Question: What are the imaging findings?
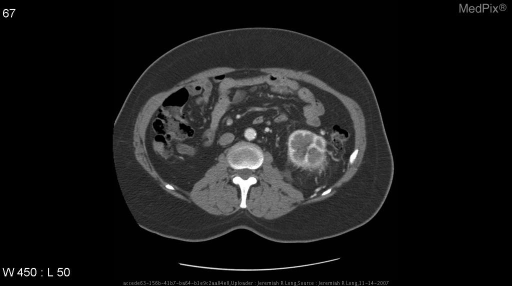
Answer: The imaging shows Axial CT images after intravenous contrast material administration demonstrate an aggressive enhancing heterogenous exophytic mass arising from the upper pole of the left kidney and extending into the left renal vein.  The inferior vena cava remains patent. A small ventral hernia is also noted. Axial CT images after intravenous contrast material administration demonstrate an aggressive enhancing heterogenous exophytic mass arising from the upper pole of the left kidney and extending into the left renal vein.  The inferior vena cava remains patent. A small ventral hernia is also noted..